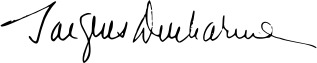
Signature of: jacques ducharme